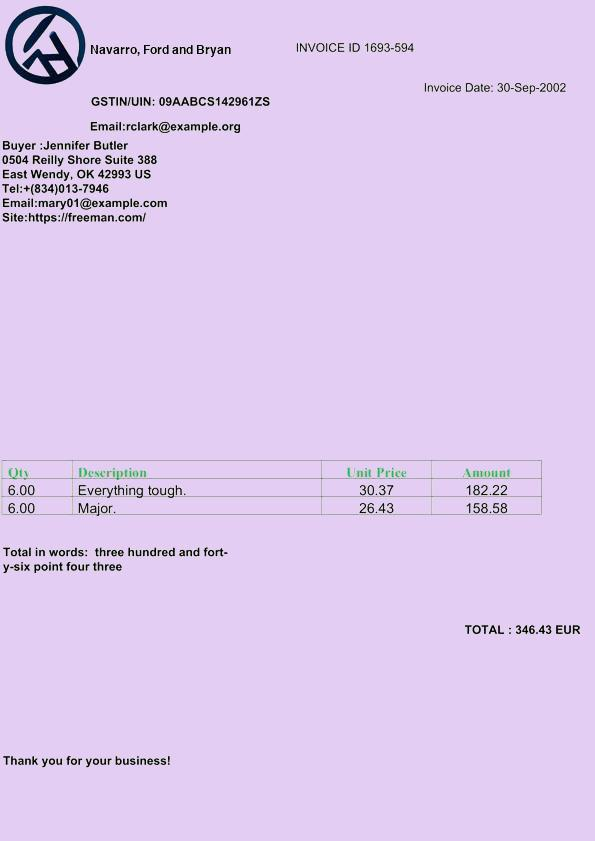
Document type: Invoice